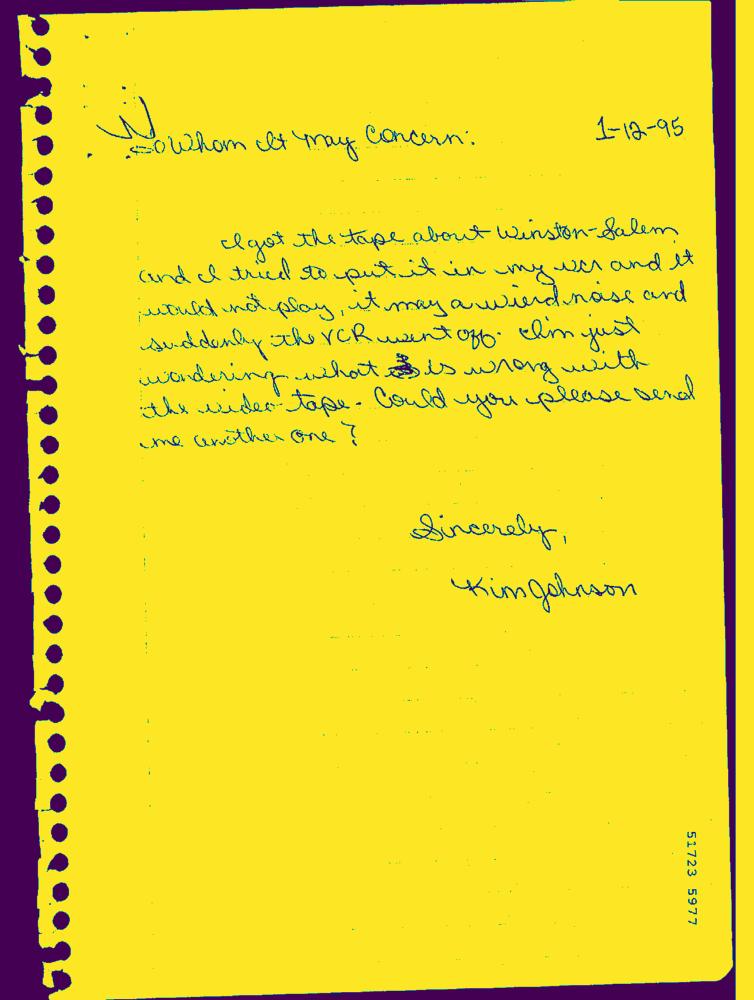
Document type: Hand-Written